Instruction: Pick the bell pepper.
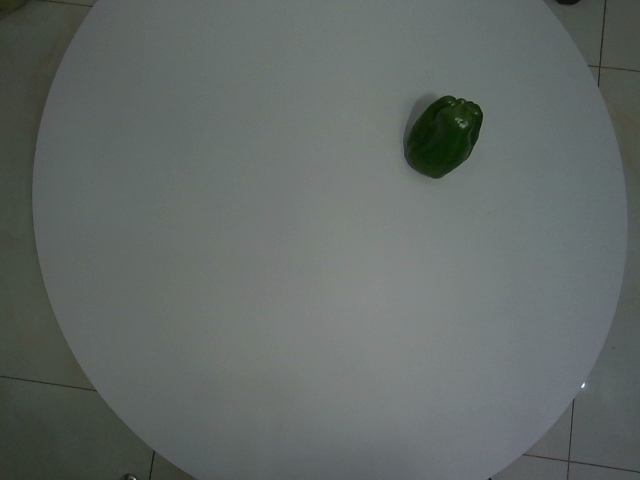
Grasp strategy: vertical